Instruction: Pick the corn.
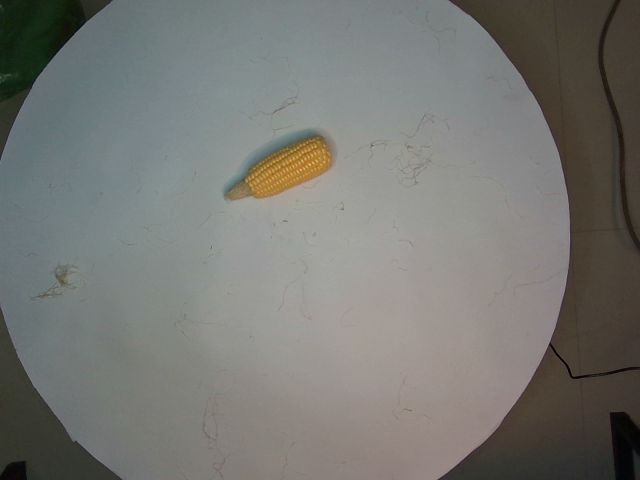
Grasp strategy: vertical